Question: What is the potential diagnosis?
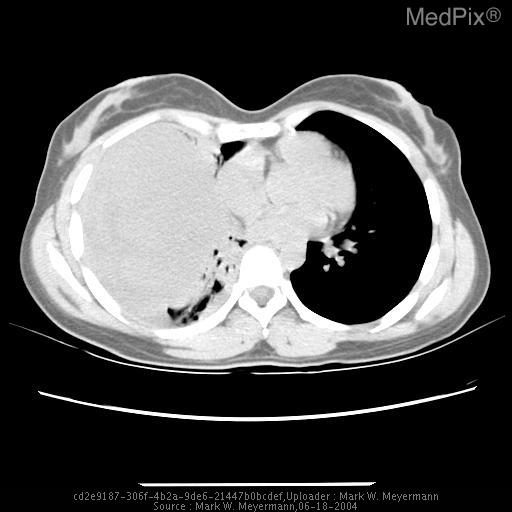
Answer: The possible diagnosis includes Primary Lung CA, Infection, Lymphoma, Pleuropulmonary Blastoma, Malignant Fibrous Histiocytoma, Neuroblastoma, Synovial Sarcoma, Extraskeletal Myxoid Chondrosarcoma , Pseudomesotheliomatous Angiosarcoma.